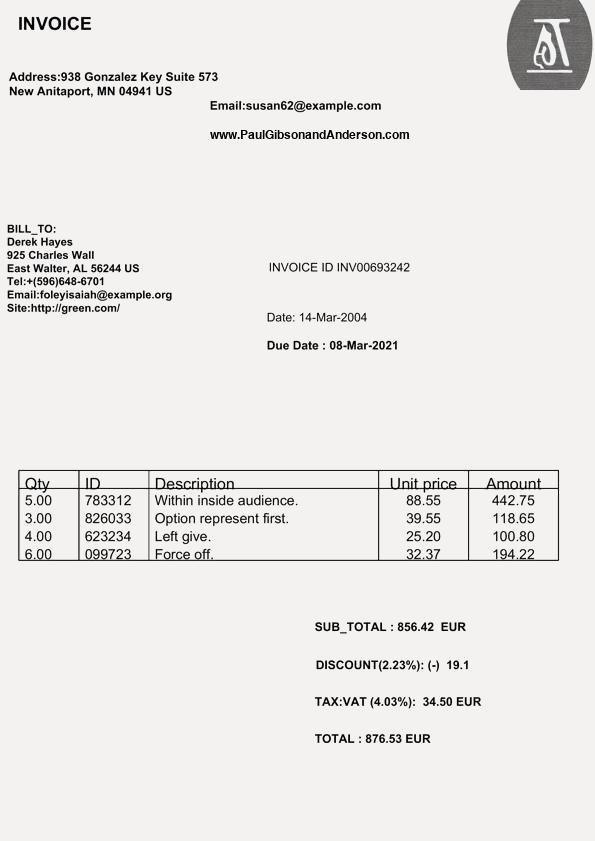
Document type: Invoice